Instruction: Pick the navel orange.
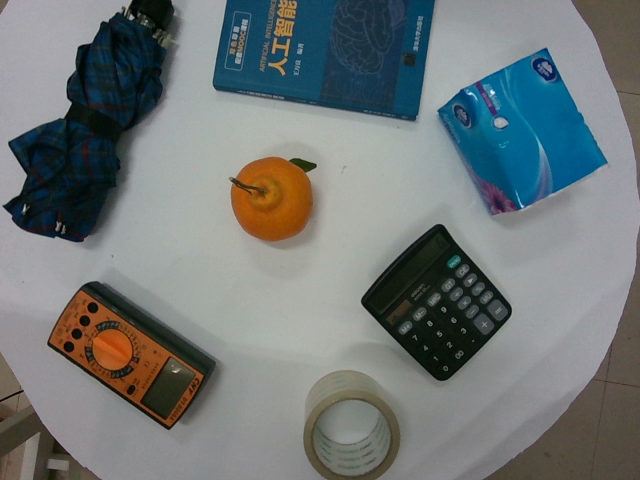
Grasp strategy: vertical